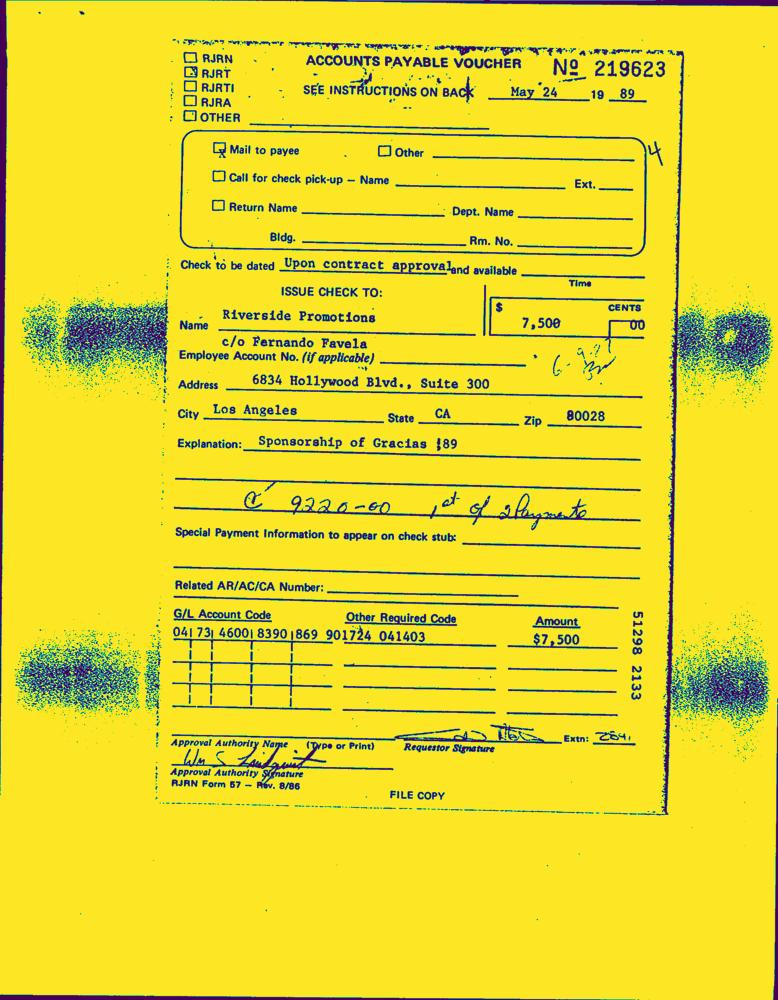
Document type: Invoice-Doc